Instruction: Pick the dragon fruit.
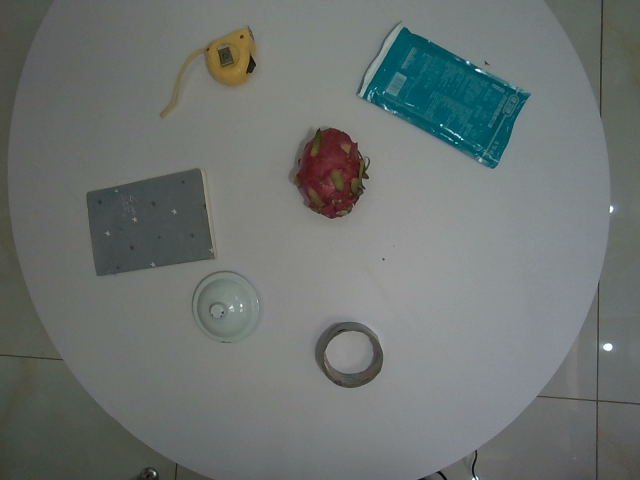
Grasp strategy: vertical